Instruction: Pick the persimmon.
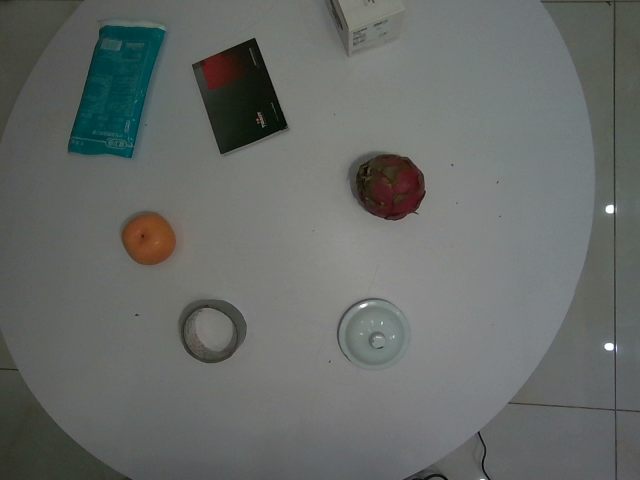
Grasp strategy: vertical